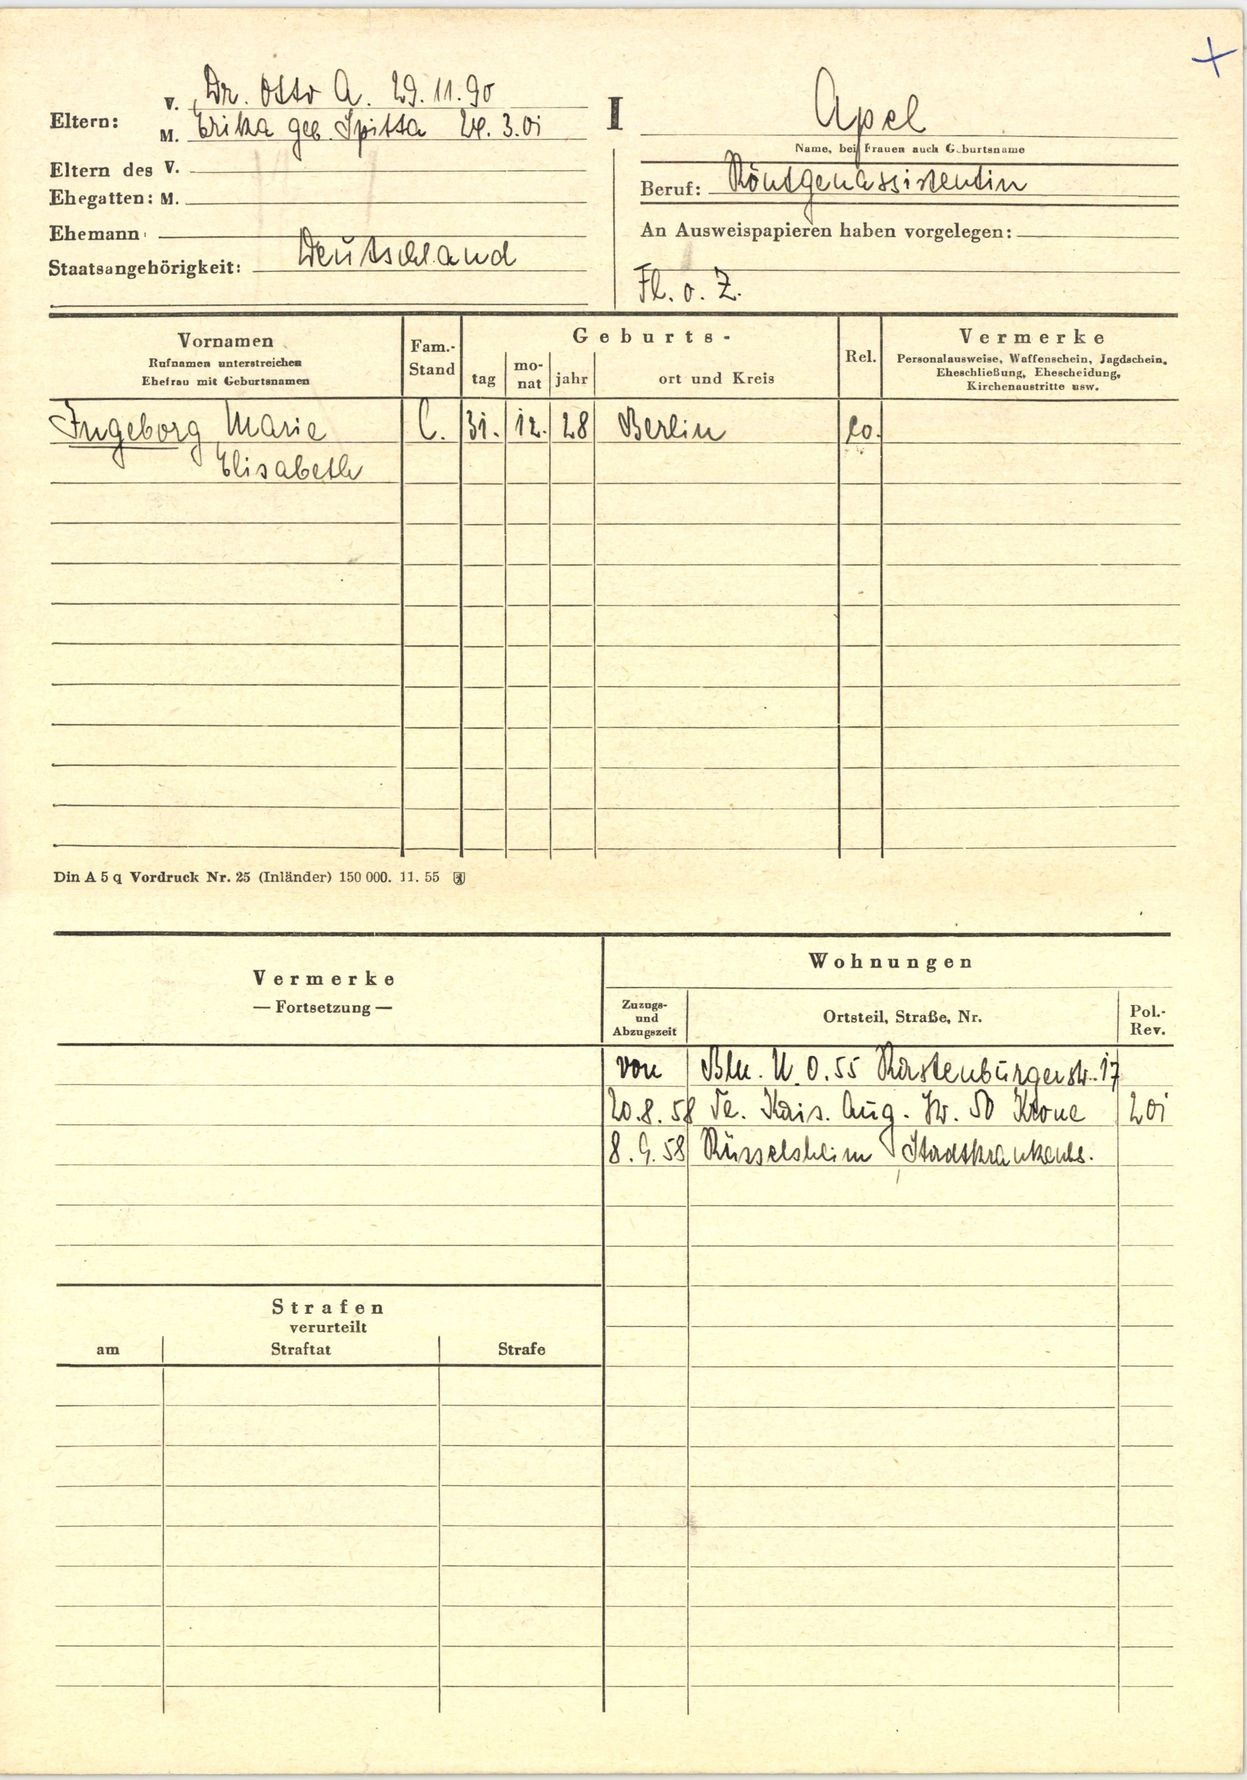
Apel